Question: In what way does the history help explain the case?
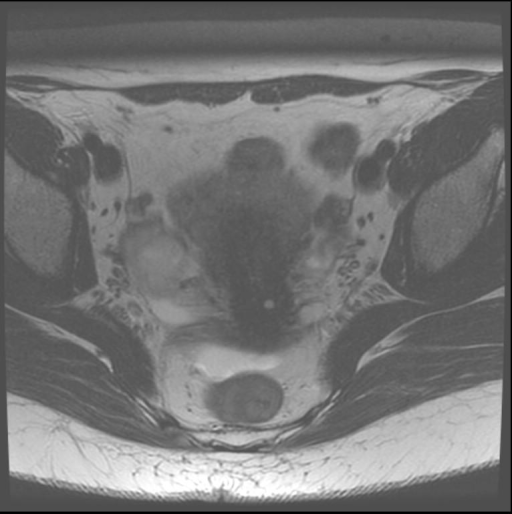
Answer: The patient's history of G1P0A1L0 with 6-7 episodes abnormal menstrual bleeding, FMH included Pt's mother took DES is key in understanding the case.